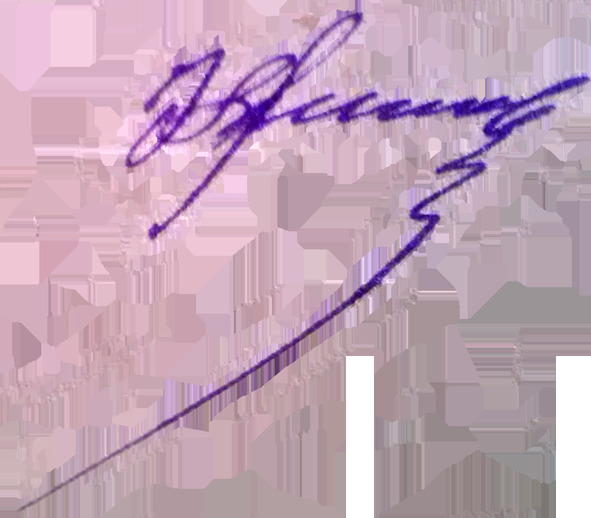
Signature of: q61741023